Question: Talk about the condition:
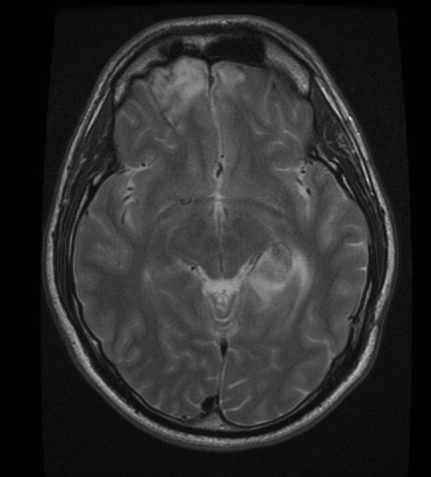
Answer: The disease is discussed as: Radiation necrosis is a strongly dose-dependent phenomenon which can occur from weeks to years following radiation therapy. Its effects can be progressive and fatal. Frank radiation necrosis is more likely with ablative gamma knife therapy.

The diagnostic dilemma in the evaluation of a suspected region of radiation necrosis often lies in the exclusion of recurrent tumor. Radiation necrosis and primary brain tumors may demonstrate identical signal characteristics on MRI, namely ring enhancement, surrounding edema, mass effect and growth over time. Useful tools in differentiating these two diagnostic considerations are PET and MR spectroscopy.

PET scanning utilizes glucose uptake within tissue to demonstrate metabolic activity (in tumor) versus inactivity (necrotic tissue).

MR spectroscopy evaluates characteristic metabolic profiles of major brain metabolites to help make this differentiation. Necrotic tissue normally reveals a profile of elevated lactate and lipids with diminished choline, creatine, and N-acetylaspartate.